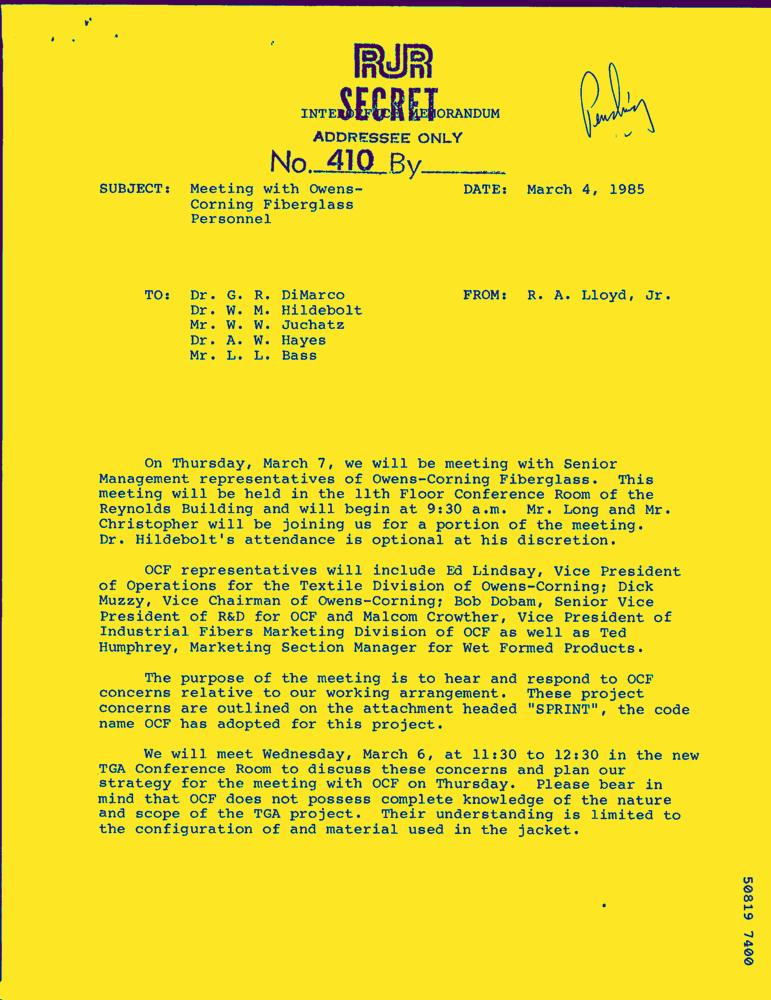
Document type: Letter-Doc